Question: What are the imaging findings?
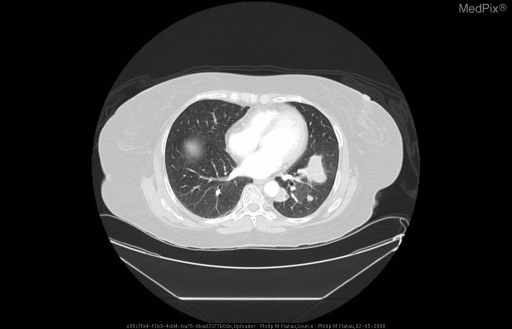
Answer: The imaging shows Chest x-ray demonstrated rounded lobular nodules in the left lower lobe.  CT pulmonary angiogram revealed multiple enhancing left lower lobe masses, some with cavitation. Multiple enhancing left lower lobe masses, some with cavitation.